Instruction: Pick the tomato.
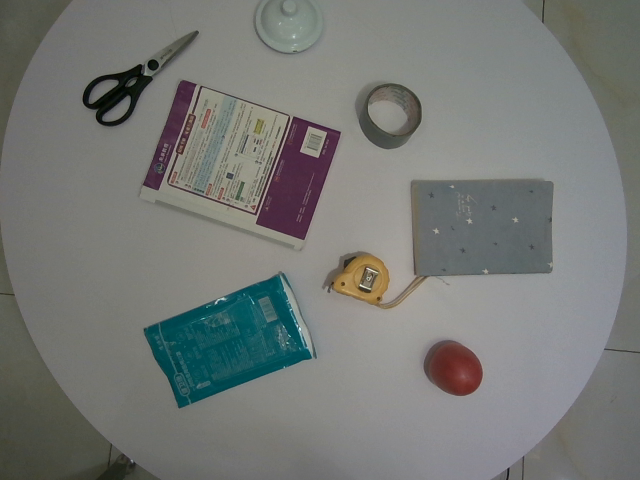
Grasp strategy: vertical